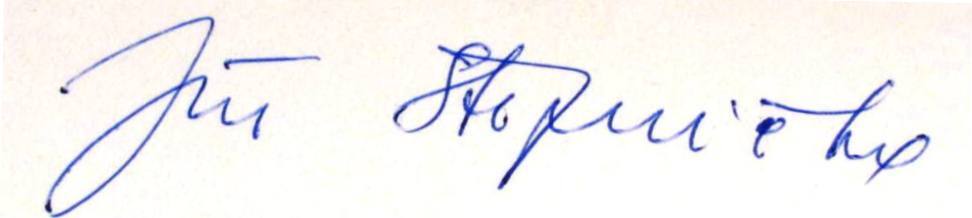
Signature of: jiří štěpnička